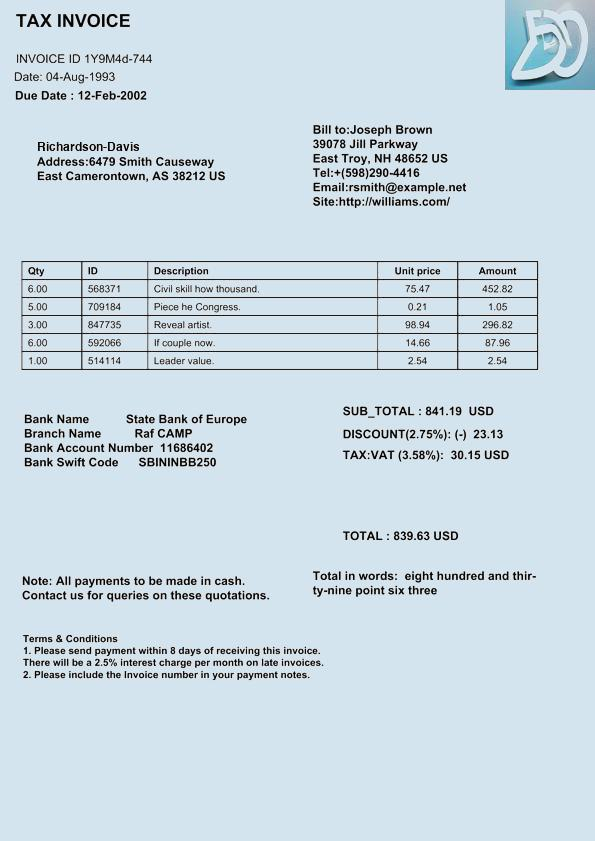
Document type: Invoice